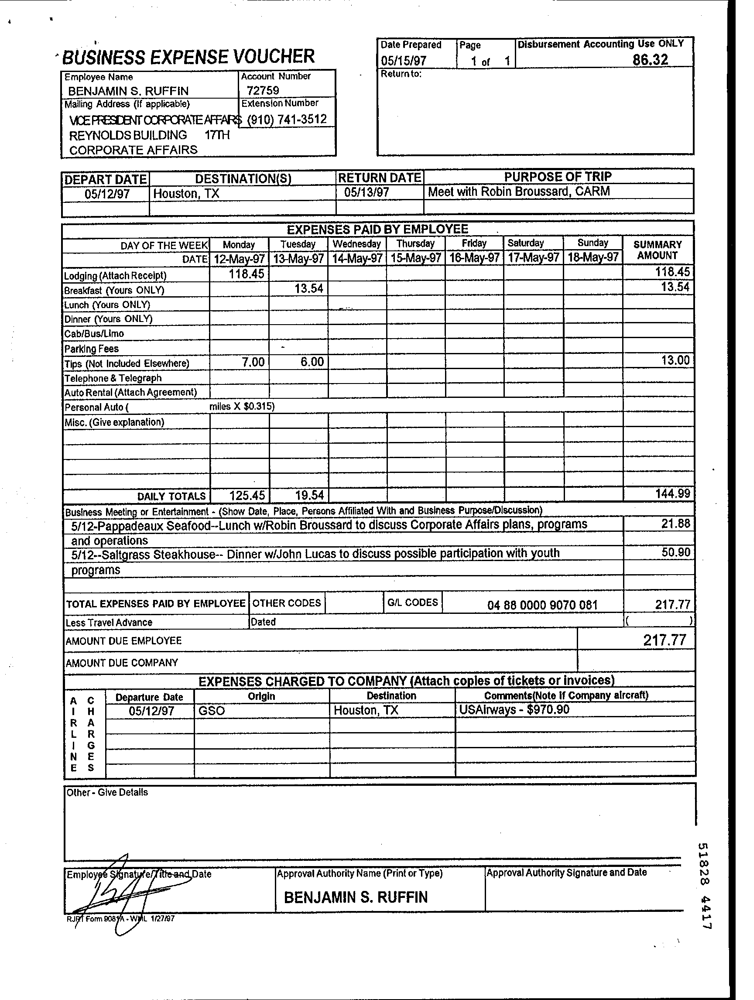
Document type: Invoice